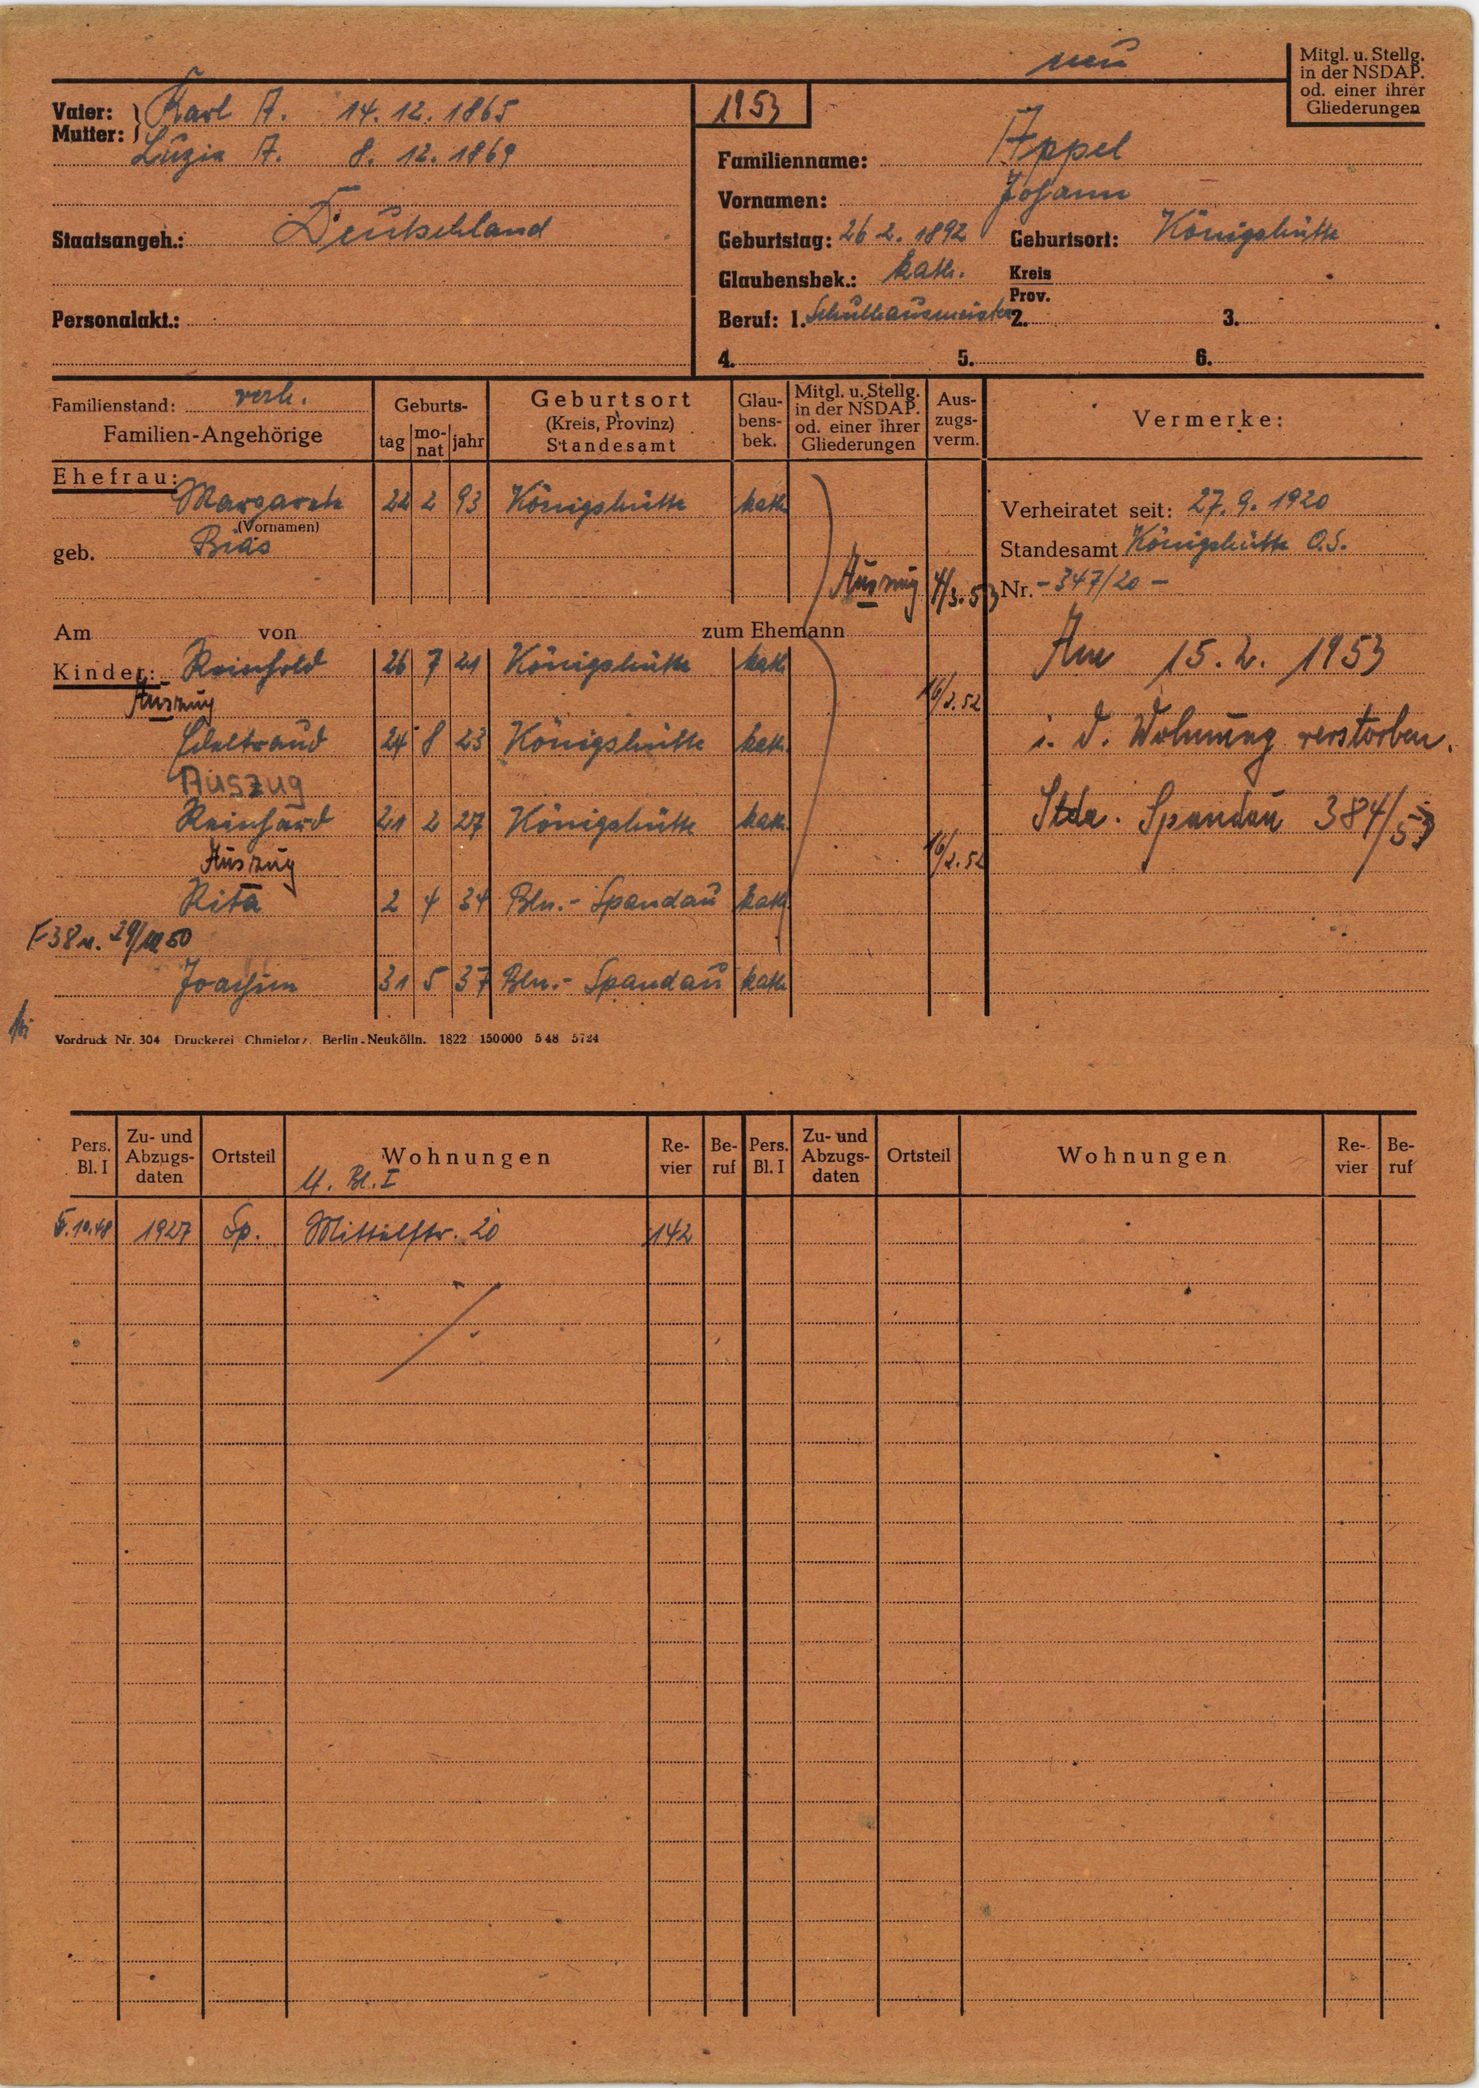
Appel